Patient: Male, age 50
A 50-year-old male with clinical APECED was referred to our institution for management of refractory pulmonary nontuberculosis mycobacterial (NTM) infection (Fig. 1). He was enrolled in the NIAID (11-I-0187) IRB-approved protocol and was provided written informed consent in accordance with the Declaration of Helsinki. His APECED manifestations included CMC diagnosed at age 3, Sjogren's-like syndrome (age 3), intestinal dysfunction (age 5), hypoparathyroidism (age 6), enamel hypoplasia (age 7), Addison's disease (age 14), pernicious anemia (age 20), vitiligo (age 35), and hypogonadism (age 52). He met clinical diagnostic criteria for APECED at 6 years of age upon development of CMC and hypoparathyroidism, and APECED was genetically confirmed upon NIH admission by Sanger sequencing of the AIRE gene, which identified homozygous c.967_979del13, p.L323SfsX51 (Fig. 1).
Our patient's respiratory problems began at 5 years of age as chronic daily, dry cough that progressed to recurrent episodes of bronchitis. At age 40 years, he developed daily cough productive of greenish purulent sputum and radiographic evidence of worsening bronchiectasis. At age 48 years, sputum culture grew Mycobacterium avium complex (MAC) with multiple cystic changes noted on chest CT. He was treated with rifampin, azithromycin, and ethambutol at an outside hospital. Despite triple antibiotic therapy, his symptoms persisted, sputum cultures remained positive for MAC, and chest CT identified coalescence of two areas of cystic bronchiectasis, which prompted the addition of amikacin. However, his clinical symptoms continued to worsen, leading to a referral to NIH.
Non-contrast chest CT upon NIH admission showed a broad spectrum of findings representing early (GGO and tree-in-bud abnormalities), intermediate (bronchiectasis and nodules), and late stage characteristics (severe, diffuse bronchiectasis and cavity formation) of autoimmune lung disease complicated by infection (Fig. 2). Sputum culture grew Aspergillus fumigatus, methicillin-susceptible Staphylococcus aureus (MSSA) and MAC for which posaconazole was added for antifungal coverage, rifampin was discontinued due to drug interactions with posaconazole, and linezolid was initiated to optimize MAC therapy and treat MSSA. He was discharged home with close follow-up by local providers.
A year later, his clinical condition deteriorated, requiring daily home oxygen therapy with worsening cough and night sweats (Fig. 1). Evaluation at an outside institution was notable for right lower lobe cavity thickening and a plethora of microorganisms cultured from sputum including: Candida albicans, Candida dubliniensis, Graphium species, Exophiala species, and Scedosporium apiospermum. Despite antifungal therapy and optimized pulmonary toilet, he clinically worsened with radiographic evidence of new apical hydropneumothorax, consolidations, and pleural effusions. Consequently, he returned to NIH for further evaluation and management spanning a 13-month hospitalization (Fig. 1).
During that admission, he failed two months of extensive medical management. He was placed on broad spectrum antibiotics and antifungals to cover the microorganisms cultured from sputum (Serratia and Burkholderia), bronchoalveolar lavage (Scedosporium apiospermum, Mycobacterium intracellulaire/chimera) and pleural effusions (Scedosporium apiospermum, Mycobacterium intracellulaire/chimera). He required placement of three chest tubes for drainage of pleural effusions and multiple bronchoscopic placements of endobronchial valves throughout the right lung to seal off air leaks from a right lower lobe pneumatocele complicated by bronchopleural fistula and empyema. He underwent right middle and lower bilobectomy with decortication of right upper lobe and tracheostomy (Fig. 1). Histology of the resected lung tissue revealed granulomatous pneumonitis with numerous necrotizing and non-necrotizing granulomas involving lung and pleura, dense pleural fibrosis and pleural adhesions with granulomas, and small non-necrotizing granulomas within lymph nodes. Immunohistochemical staining revealed extensive lymphoplasmacytic infiltration consisting predominately of CD3+ T lymphocytes peribronchially composed of more CD4+ than CD8+ T lymphocytes in the submucosa and prominent CD20+ B lymphocyte nodules around the airways as previously described.
Post-operatively, he developed persistent right bronchopleural fistulae despite multiple intraoperative patches. After failing a transverse rectus abdominis myocutaneous (TRAM) flap repair, an omental flap closure was ultimately successful (Fig. 3). Secondary to the multiple surgical procedures with extended periods of immobilization, he developed a right parietal embolic stroke -without residual neurological sequelae- and right-sided diaphragmatic dysfunction resulting in persistent hypercapnia responsive to bilevel positive airway pressure (BiPAP).
Following surgery, he developed recurrent pulmonary infiltrates and GGOs responsive to steroids. This finding in conjunction with histological evidence of lymphocytic inflammation in the tissue prompted treatment of autoimmune pneumonitis (Fig. 1). He was treated with azathioprine and rituximab and his pneumonitis improved symptomatically, radiographically (Fig. 4), and on functional testing (PFTs improved from FVC 19% and FEV1 20% predicted to 32% and 31% predicted, respectively), and he returned home. Over the next 3 years, he remained clinically and radiographically stable on azathioprine without the need for rituximab redosing, while requiring nightly BiPAP and home oxygen. He remained free from respiratory infections on alternating nebulized tobramycin and amikacin suppression (Fig. 1). He was able to resume regular exercise and returned to work on a part-time basis, resulting in dramatic improvement of his quality of life.
At age 56, he developed progressively worsening dyspnea with mild exertion, increased sputum production, and increasing home oxygen requirements (Fig. 1). Upon his final admission at our institution, a CT scan elucidated new infiltrates and a sputum culture grew MSSA, Pseudomonas aeruginosa, Aspergillus nidulans, Aspergillus fumigatus, and Stenotrophomonas maltophilia which were treated with 8 weeks of meropenem, minocycline, and posaconazole. Upon completion of antibiotic therapy and confirmation of radiographic improvement of pulmonary infections, he received rituximab for treatment of underlying autoimmune pneumonitis flare (Fig. 1). Following discharge, he developed a urinary tract infection with Pseudomonas aeruginosa, necessitating an extended course of meropenem. While on meropenem, he developed a new consolidation along with worsening hypoxia and dyspnea. Upon admission to an outside hospital, respiratory cultures grew a multi-drug resistant Pseudomonas aeruginosa from both sputum and urine. Despite maximal medical therapy, he developed sepsis resulting in multiorgan system failure and death (Fig. 1).
Keywords: aire, apeced, aps-1, autoimmune pneumonitis, bronchiectasis, bronchopleural fistula, immunomodulation, omental flap repair
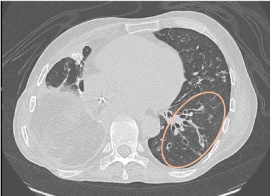
Image caption: Autoimmune pneumonitis and its improvement following lymphocyte-directed immunomodulation. Chest CT showing left lower lobe consolidation with bronchiectatic air bronchograms. yellow oval) with interval improvement.